Question: Talk about the condition:
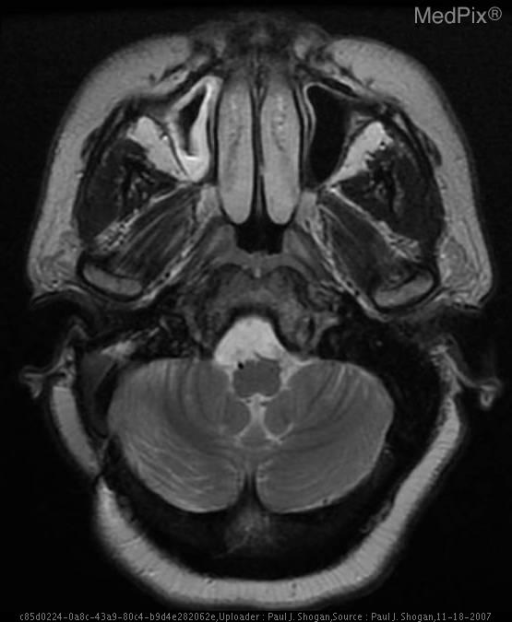
Answer: The disease is discussed as: Lesions/Condition: Epidermoid Tumor

Discussion:

Epidermoid tumors typically occur between the ages of 20 and 60, with the peak incidence in the fourth decade, affecting both men and women equally.

Intracranial epidermoid tumors are congenital inclusion cysts that comprise 1% of primary intracranial neoplasms.  They are thought to arise from the enclosure of ectodermal elements when the neural tube closes at 3-5 weeks gestation.  Additionally, acquired epidermoid tumors may occur as the result of trauma, although this is relatively uncommon in the brain.  Epidermoids are composed of an outer capsule of connective tissue that surrounds a layer of keratinized stratified squamous epithelium and inner cystic fluid that includes debris, keratin, water, and cholesterol.  As the epithelial layer desquamates, the cells accumulate and form a cholesterol-rich layer that gives the tumor its characteristic pearly white appearance.  Epidermoids subtly grow within the CSF spaces, surrounding and encasing adjacent neurovascular structures.  The tumor has an irregular and lobulated cauliflower-like outer surface that shines like a “mother of pearl.”

The majority of intracranial epidermoid tumors are intradural lesions, in the basal subarachnoid spaces occurring off-midline.  Between 40%-50% of cases are found in the cerebellopontine angle cistern.  After schwannoma and meningioma, epidermoid tumors are the third most common cerebellopontine angle mass.  Epidermoid tumors also occur in the sellar and parasellar regions.  Less commonly, epidermoid tumors have been reported in the cerebral hemispheres, brain stem, and rarely in the lateral ventricles.  Approximately ten percent of epidermoid tumors are extradural, occurring in the skull or spine.

Epidermoid tumors are benign slow-growing tumors, and malignant degeneration is extremely rare.

Clinical Features:

Clinical features of epidermoid tumors are usually secondary to the mass effect of the tumor on adjacent structures.  Gait disturbance, cranial neuropathies, and occasionally seizures are presenting symptoms.  Hydrocephalus is not commonly seen with intracranial epidermoid tumors.   Additionally, symptoms related to chemical meningitis caused by leakage of tumor contents into the subarachnoid space may be seen.

Radiology:

Epidermoid tumors on CT are well-circumscribed, homogenous lobulated extra-axial masses, that are nonenhancing, and hypoattenuating, and are similar to CSF, secondary to the presence of solid cholesterol and/or loculated CSF within the tumor, and rarely demonstrate calcification.

MR imaging is the best modality for evaluating these tumors.  Typically, epidermoid tumors demonstrate a lamellated appearance on MR imaging, secondary to the desquamated squamous epithelium.  Most epidermoid tumors have signal intensities that are near CSF signal, low to intermediate on T1 weighted images, and slightly hyperintense on T2 weighted images.  The main differential diagnostic consideration is that of an arachnoid cyst, with arachnoid cyst following the signal intensity patterns of CSF with all MR pulse sequences, whereas epidermoid tumors are not hypointense on FLAIR images and demonstrate areas of hyperintense signal relative to CSF.  Furthermore, on DW images, epidermoid tumors demonstrate restricted diffusion, which is not characteristic of arachnoid cysts.  Additionally, approximately 25% of epidermoid tumors will demonstrate a thin rim of peripheral enhancement following the administration of contrast material.  Furthermore, employing the use of a high resolution gradient-echo T2 sequence, such as 3D Fast Imaging Employing STeady-state Acquisition (FIESTA) the lamellated epidermoid tumor is clearly depicted as low signal intensity as it is contrasted against a hyperintense CSF background, achieving a precise preoperative assessment of surgical anatomy.

Finally, the signal characteristics of epidermoid tumors vary depending on its composition.  Rarely, epidermoids will appear hyperattenuated on CT, secondary to elevated protein content, with reversal of signal characteristics on MR imaging, high signal intensity on T1WI, and low signal intensity on T2WI.

Treatment:

Subtotal resection is usually performed to alleviate compression of adjacent structures, and to avoid damaging vital structures.  The reported rate of recurrence of epidermoid tumors is highly variable.